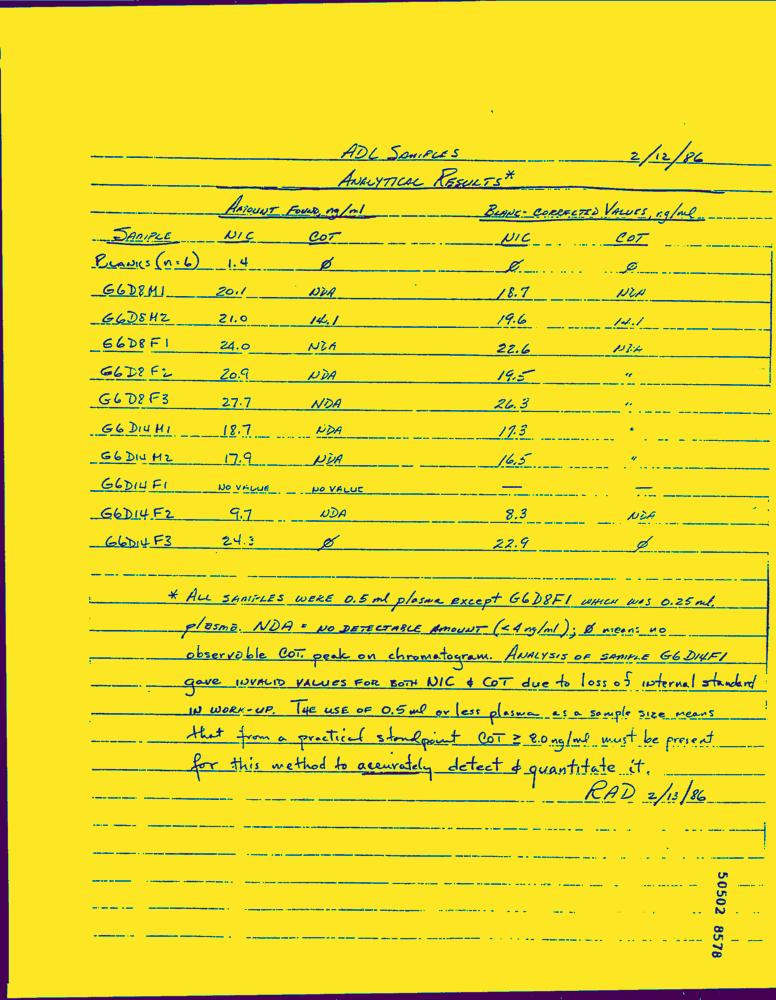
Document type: Hand-Written